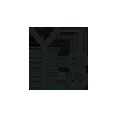
Signature of: yohan sacré